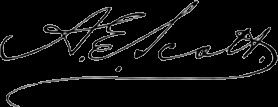
Signature of: augustus elwin scott